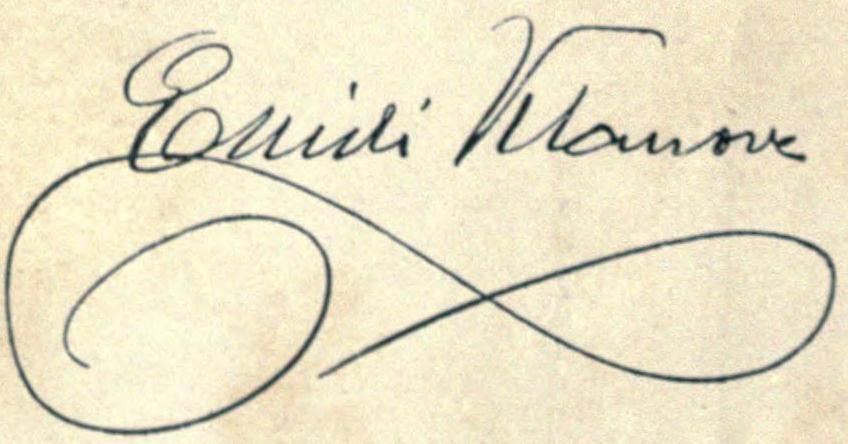
Signature of: emili vilanova i march